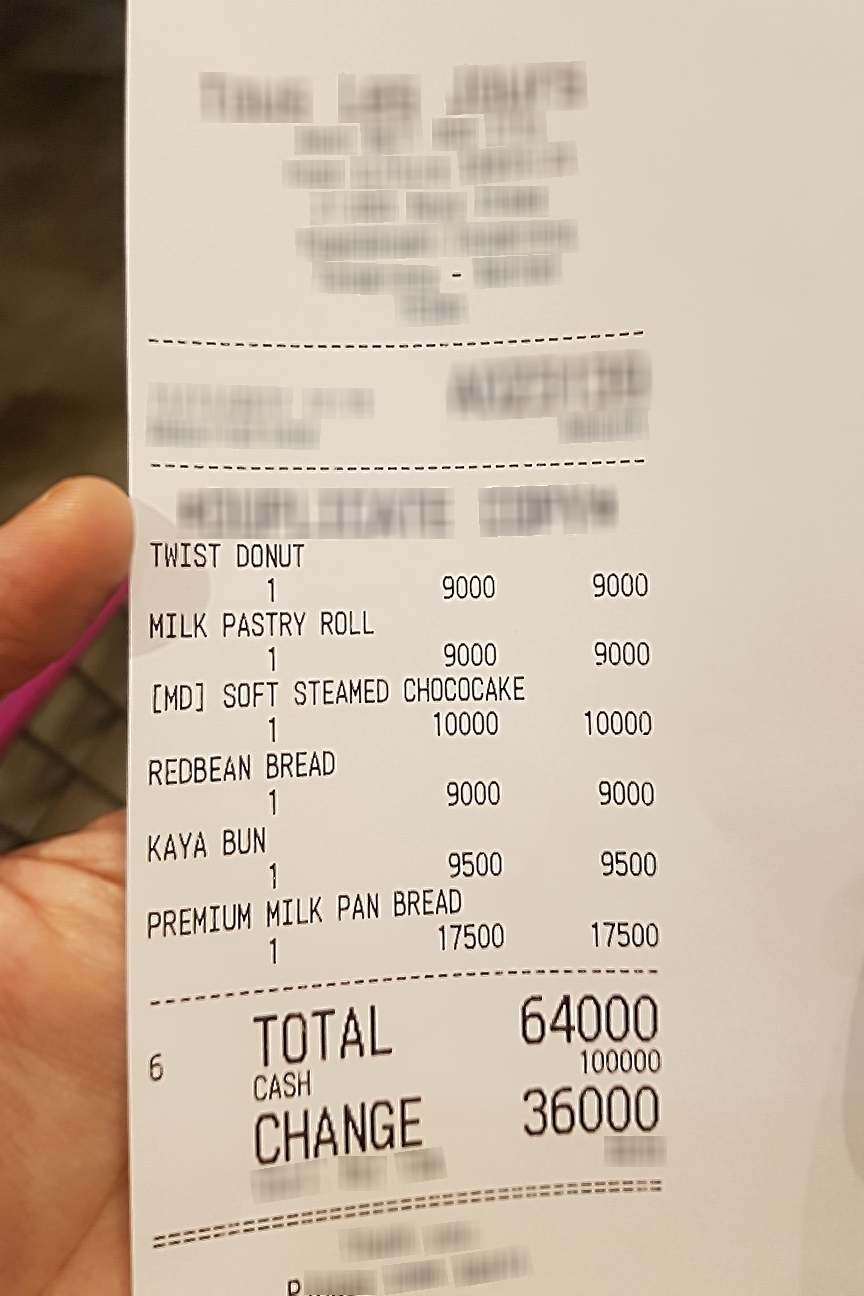
Number of items: 6
Total: 64000
OCR text regions:
text: TWIST
text: DONUT
text: 1
text: 9000
text: 9000
text: MILK
text: PASTRY
text: ROLL
text: 1
text: 9000
text: 9000
text: [MD]
text: SOFT
text: STEAMED
text: CHOCOCAKE
text: 1
text: 10000
text: 10000
text: REDBEAN
text: BREAD
text: 1
text: 9000
text: 9000
text: KAYA
text: BUN
text: 1
text: 9500
text: 9500
text: PREMIUM
text: MILK
text: PAN
text: BREAD
text: 1
text: 17500
text: 17500
text: 6
text: TOTAL
text: 64000
text: CASH
text: 100000
text: CHANGE
text: 36000